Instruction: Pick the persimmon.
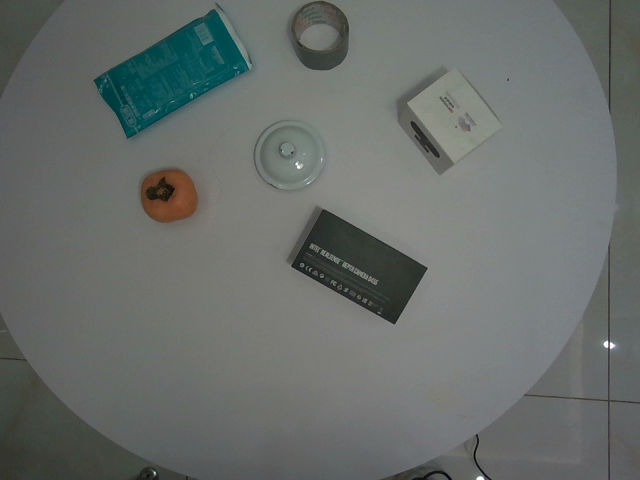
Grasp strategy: vertical